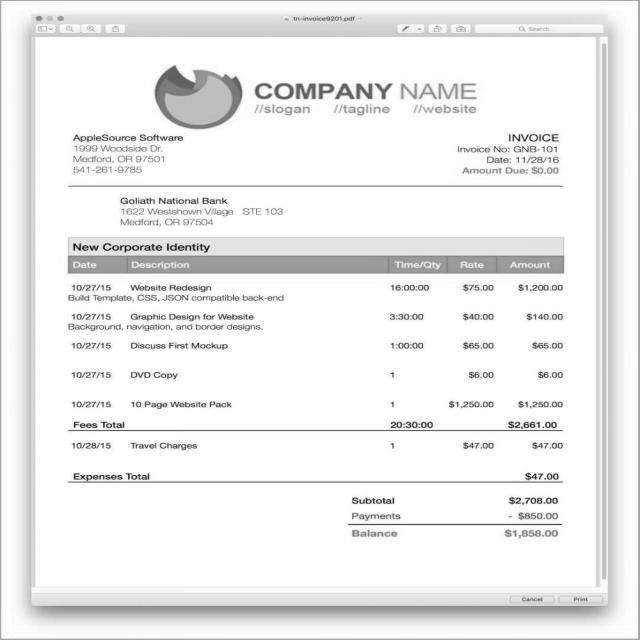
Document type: Invoice